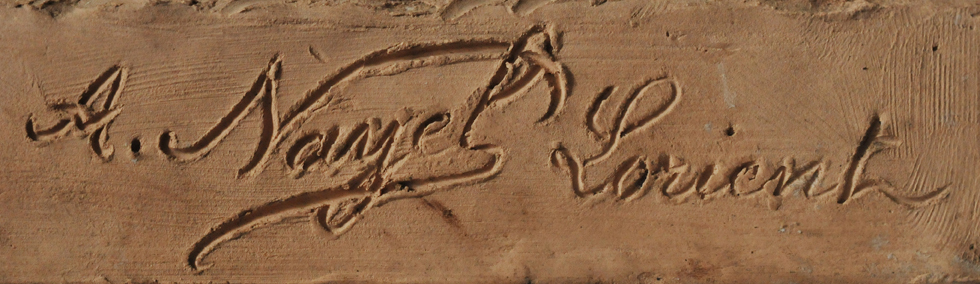
Signature of: auguste nayel